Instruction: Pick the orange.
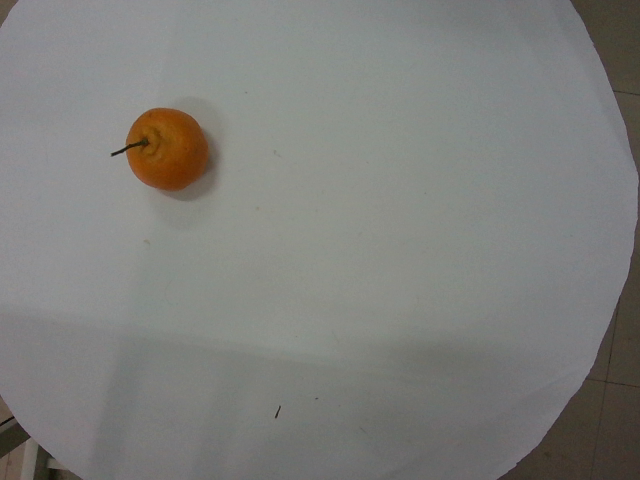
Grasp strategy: vertical